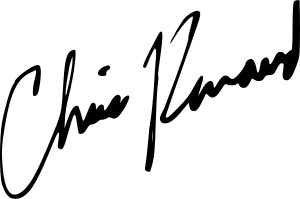
Signature of: chris renaud